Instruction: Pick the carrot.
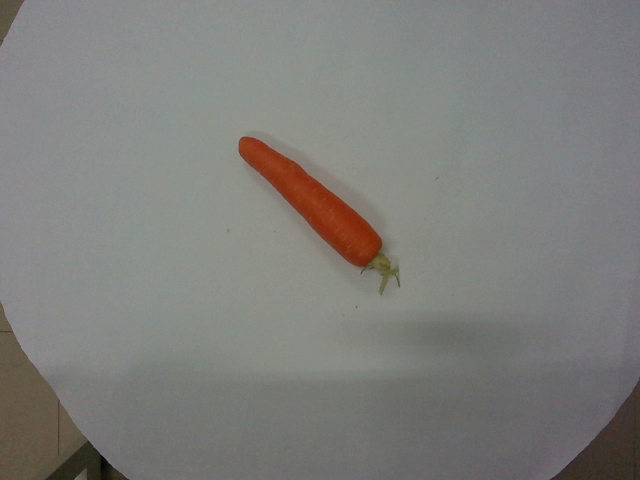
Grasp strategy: vertical